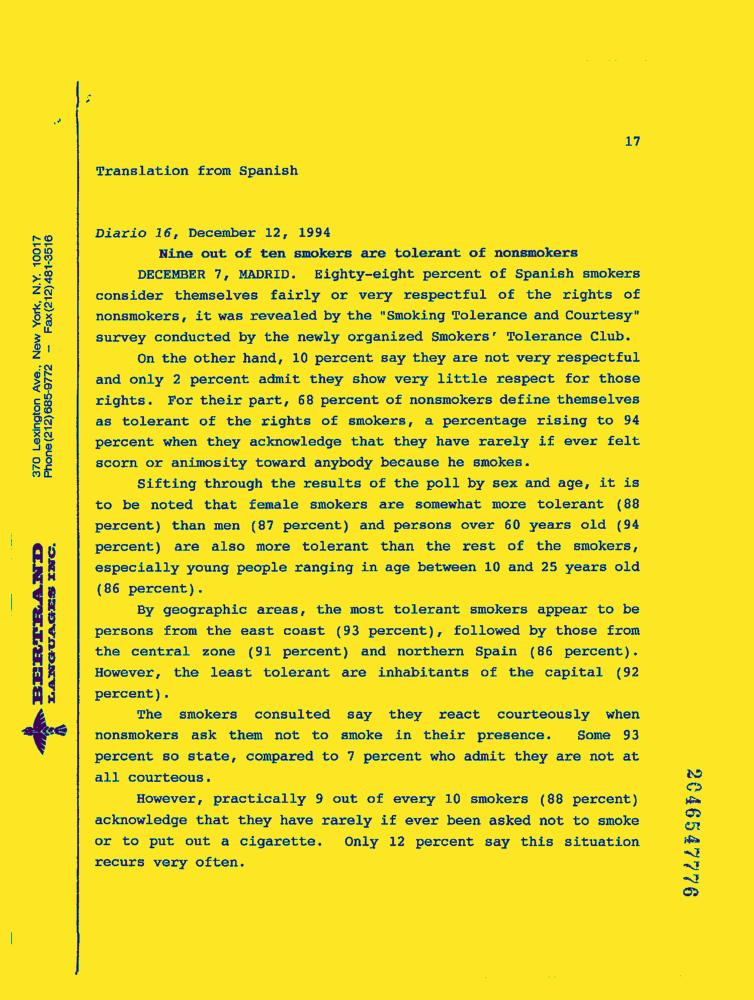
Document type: News-Article